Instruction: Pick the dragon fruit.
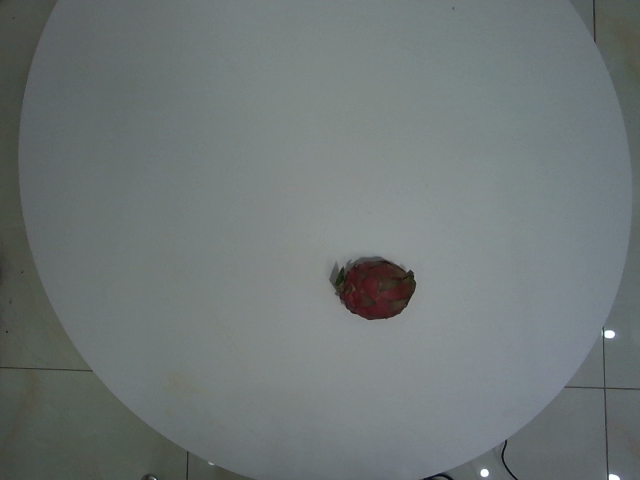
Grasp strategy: vertical